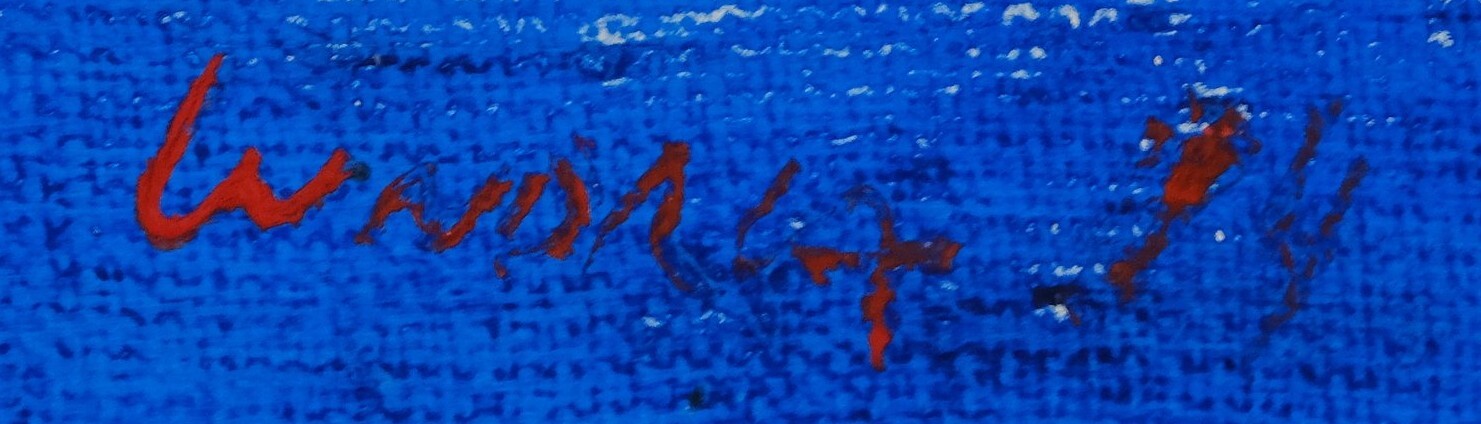
Signature of: františek cundrla